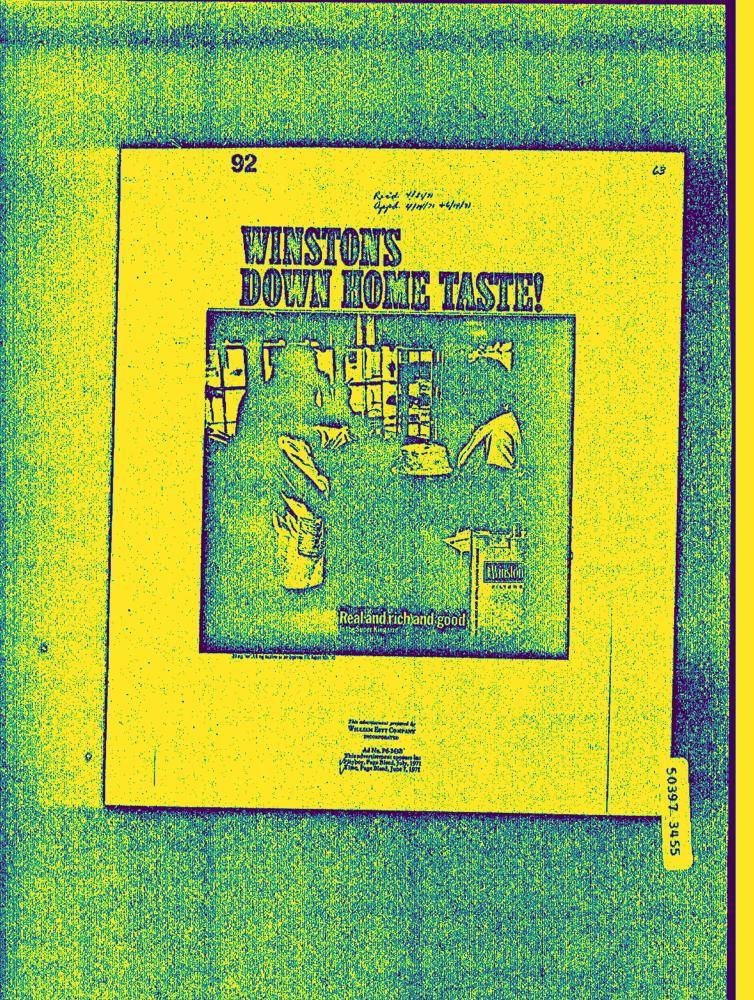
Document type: AD